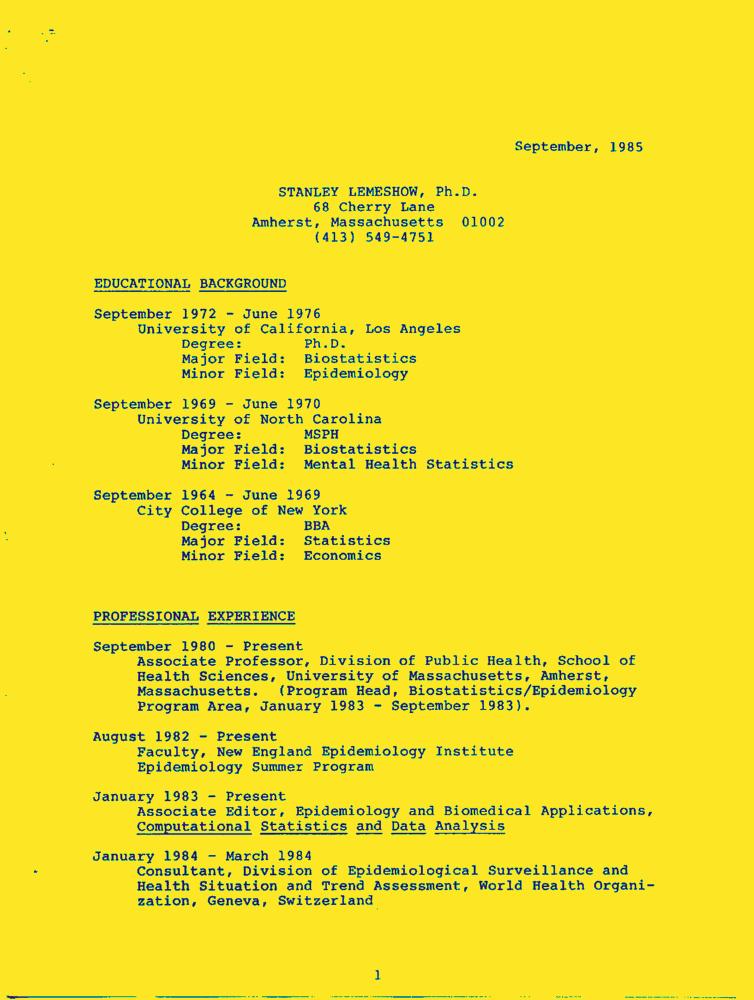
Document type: Resume-Doc